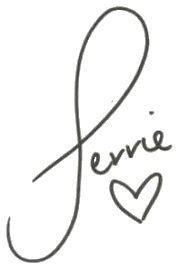
Signature of: perrie edwards